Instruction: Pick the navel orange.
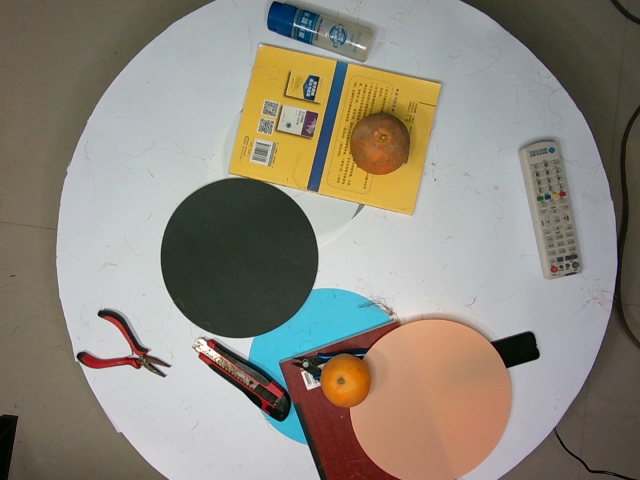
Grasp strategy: vertical